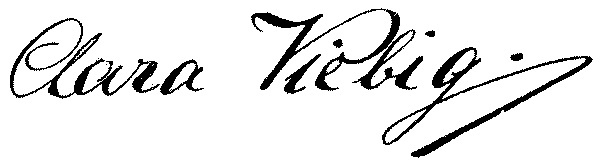
Signature of: clara viebig